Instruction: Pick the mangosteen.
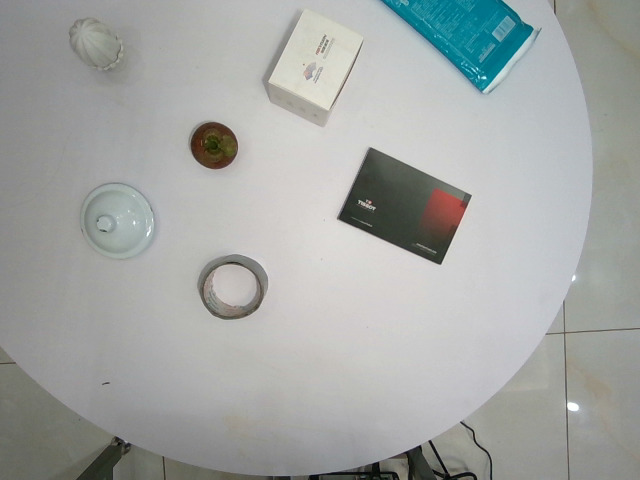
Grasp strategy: vertical